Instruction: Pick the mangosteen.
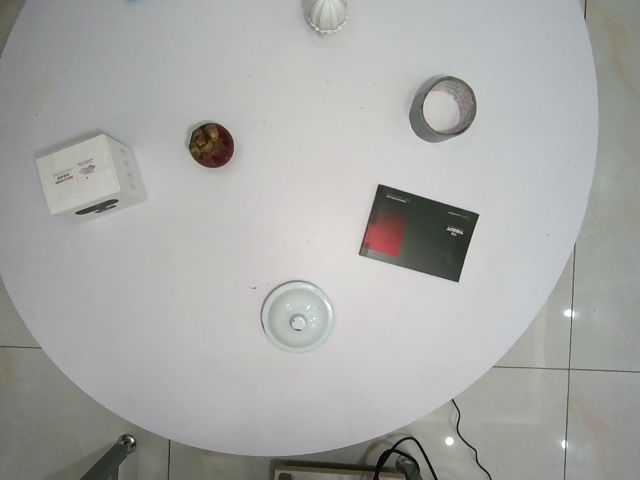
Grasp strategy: vertical